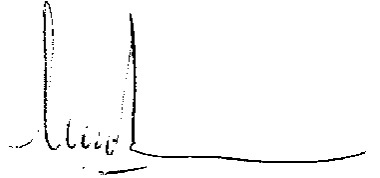
Signature of: adolfo álvarez